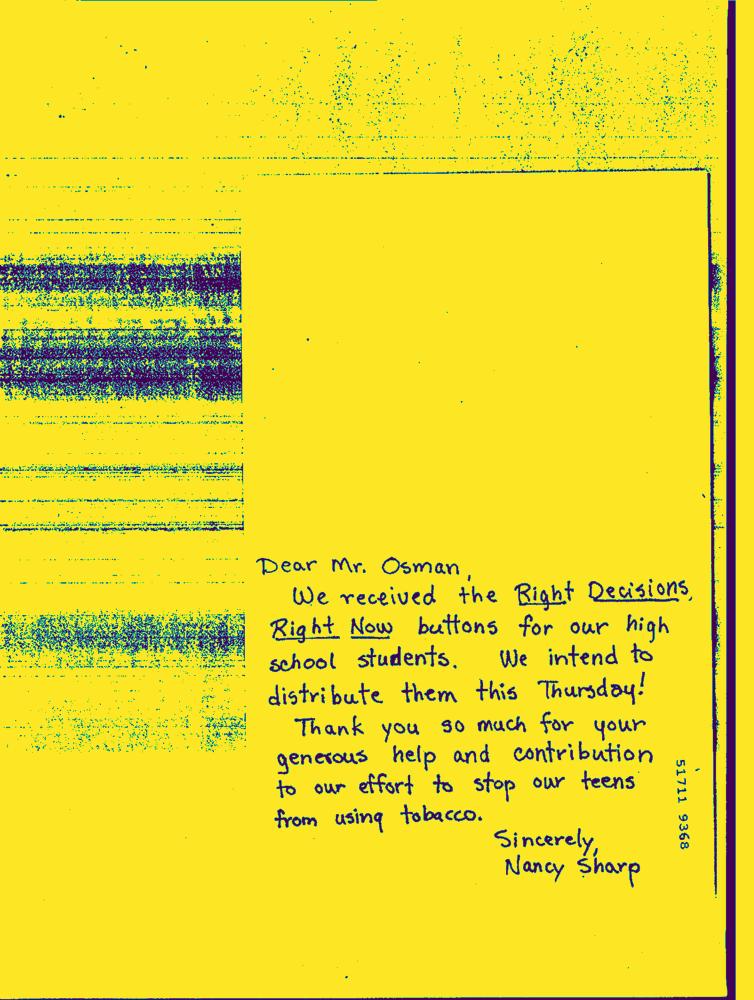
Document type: Hand-Written